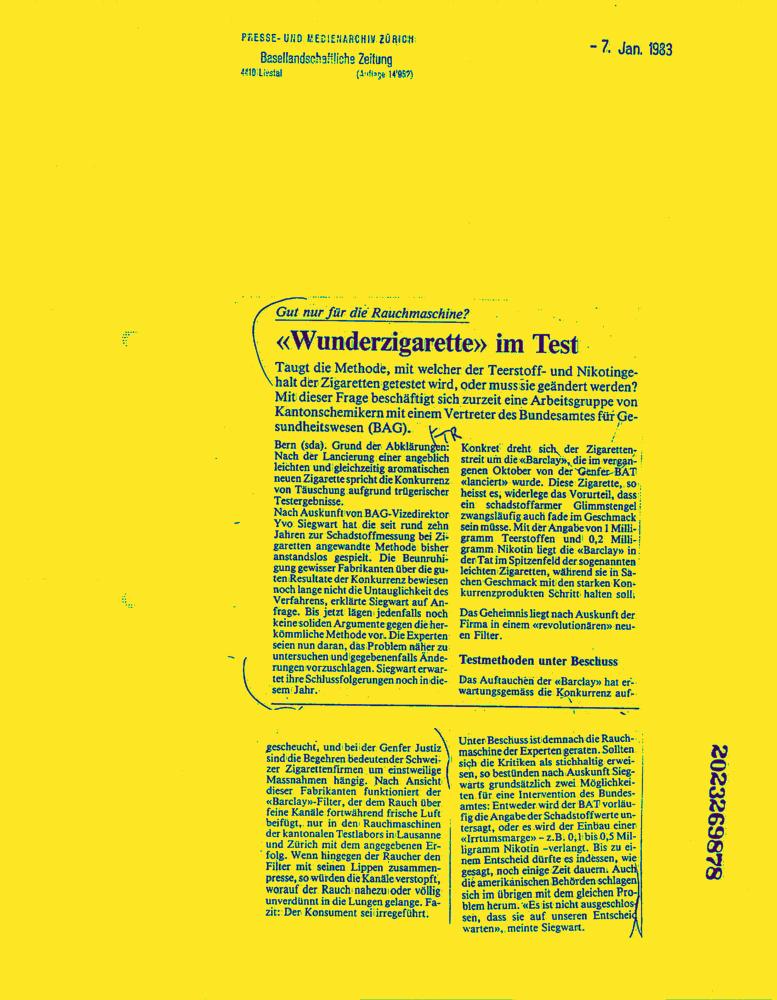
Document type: News-Article